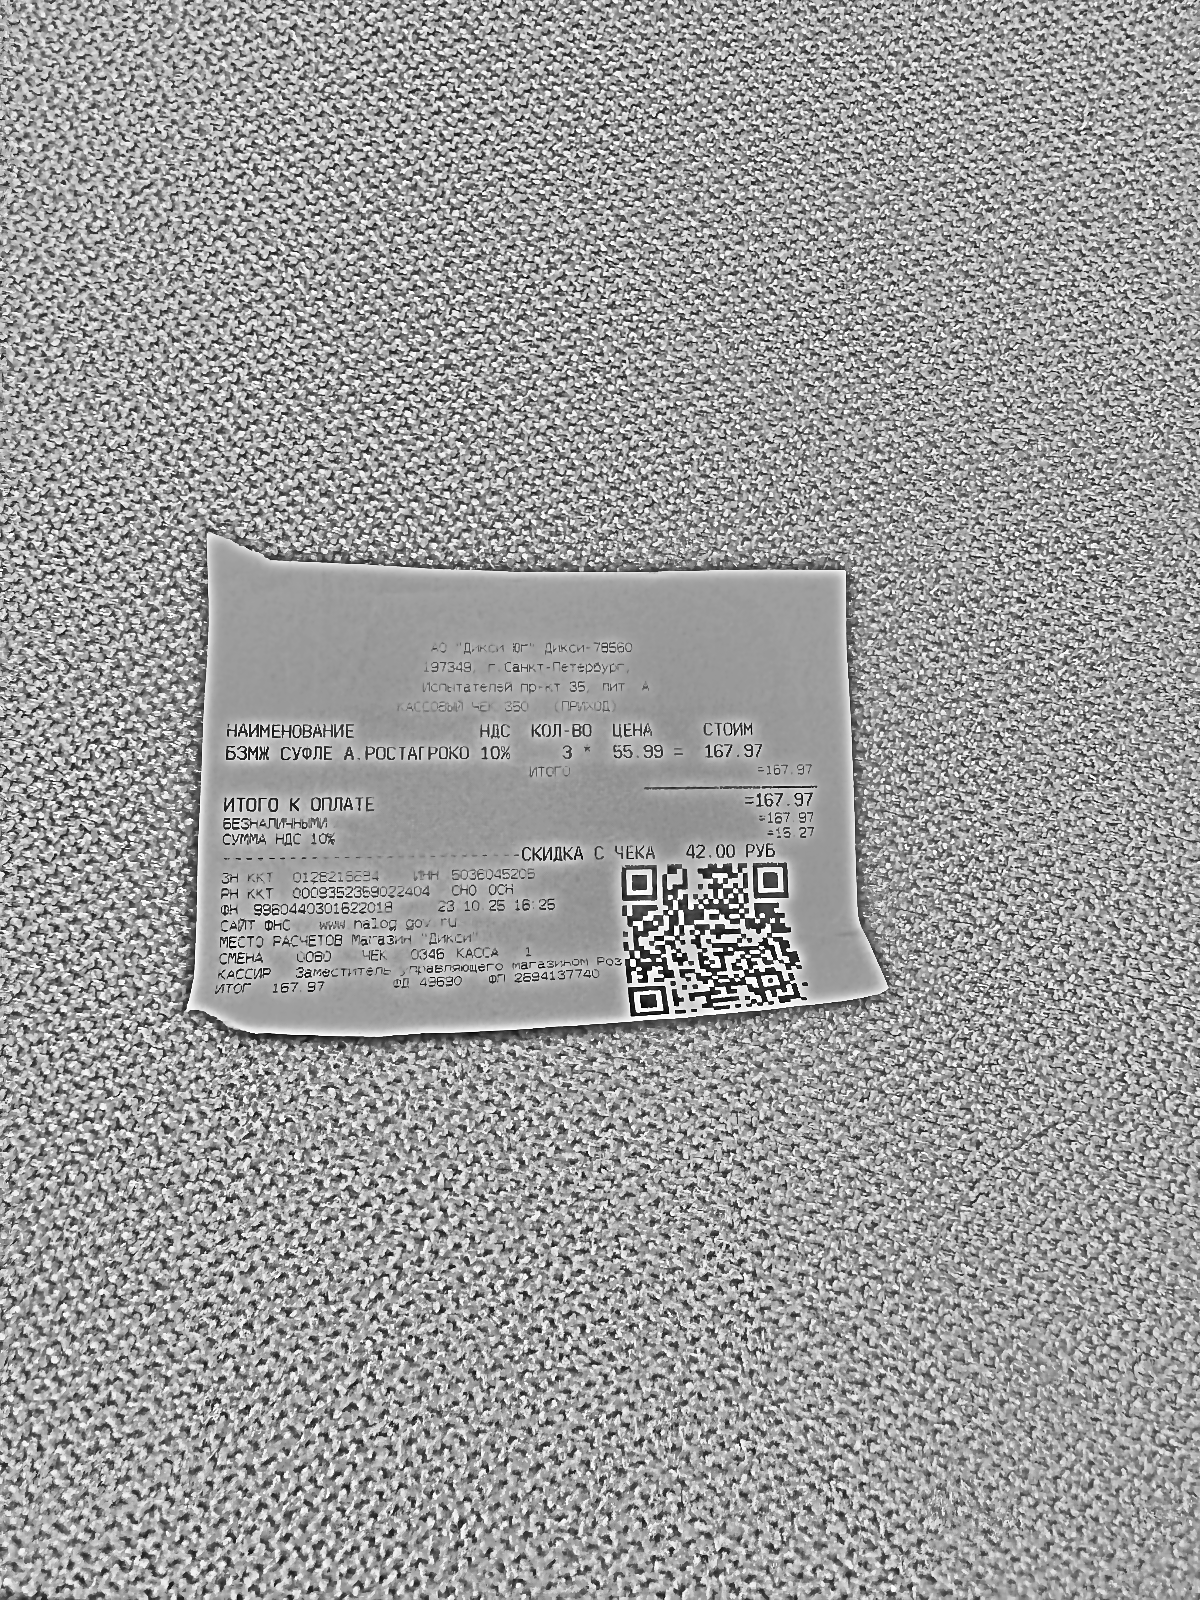
Продавец: АО "Дикси Юг" Дикси-78560
ИНН: 5036045205
Дата: 23.10.25
Товары: БЗМЖ СУФЛЕ А. РОСТАГРОКО
Количество: 3
Цена: 55.99
Сумма: 167.97
Итого: 167.97